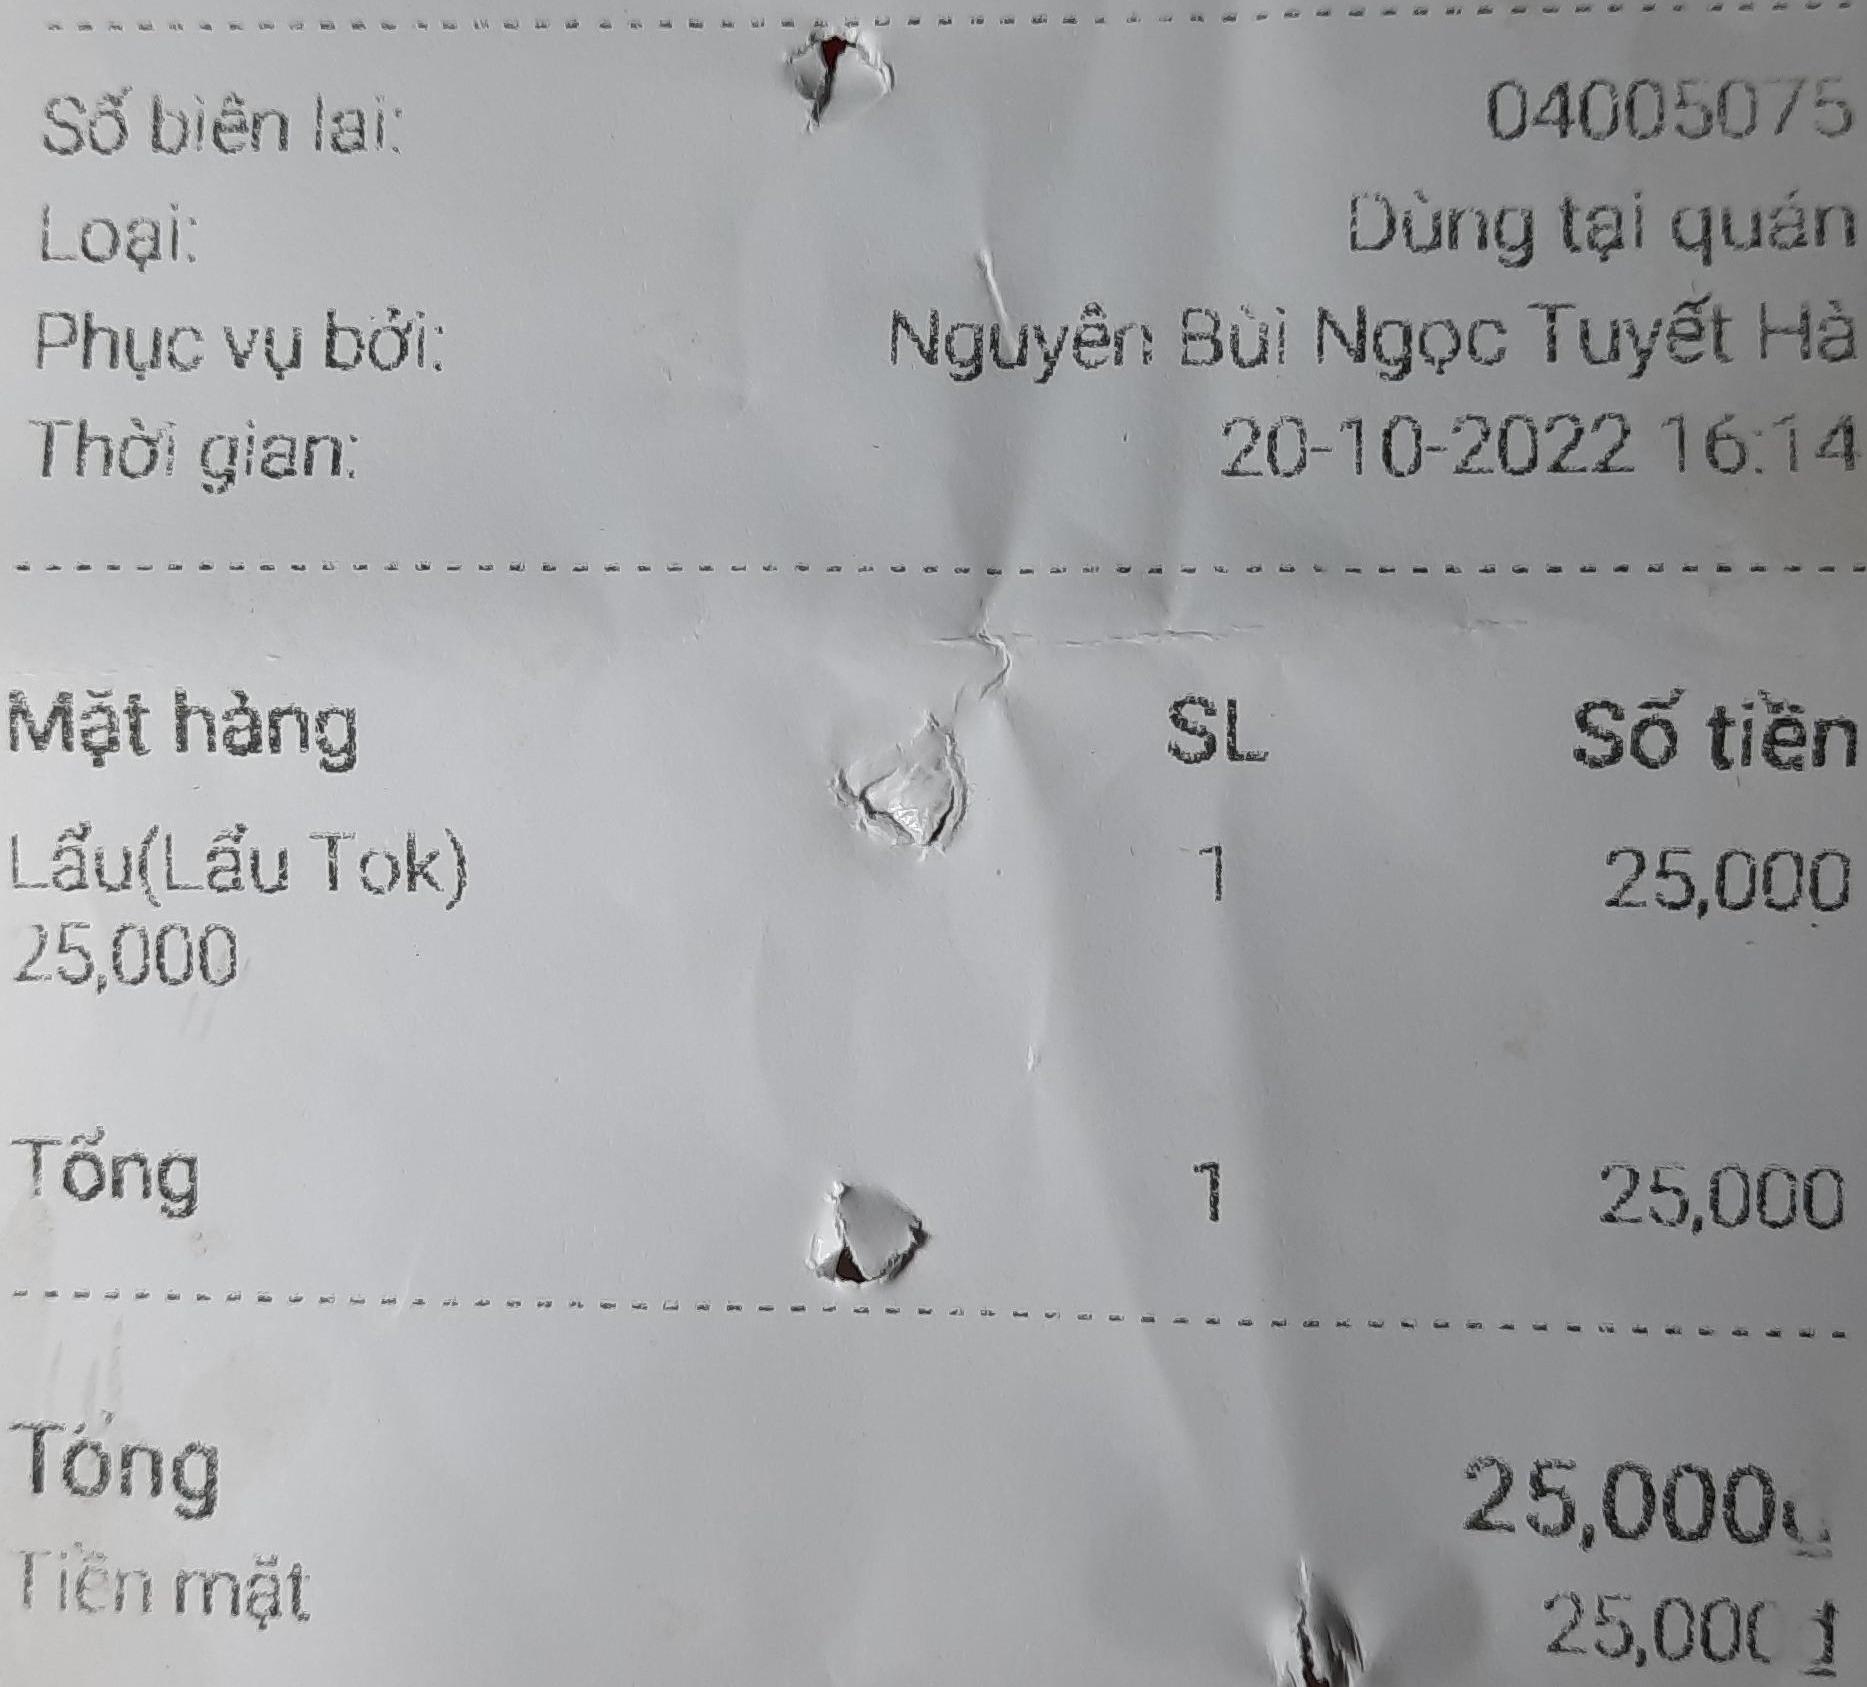
Số biên lai: 04005075
Loại: Dùng tại quán
Phục vụ bởi: Nguyễn Bùi Ngọc Tuyết Hà
Thời gian: 20-10-2022 16:14

<table>
<tr>
<th>Mặt hàng</th>
<th>SL</th>
<th>Số tiền</th>
</tr>
<tr>
<td>Lẩu(Lẩu Tok) 25,000</td>
<td>1</td>
<td>25,000</td>
</tr>
</table>

Tổng 1 25,000

Tổng 25,000
Tiền mặt 25,000 1